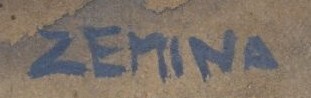
Signature of: otakar zemina